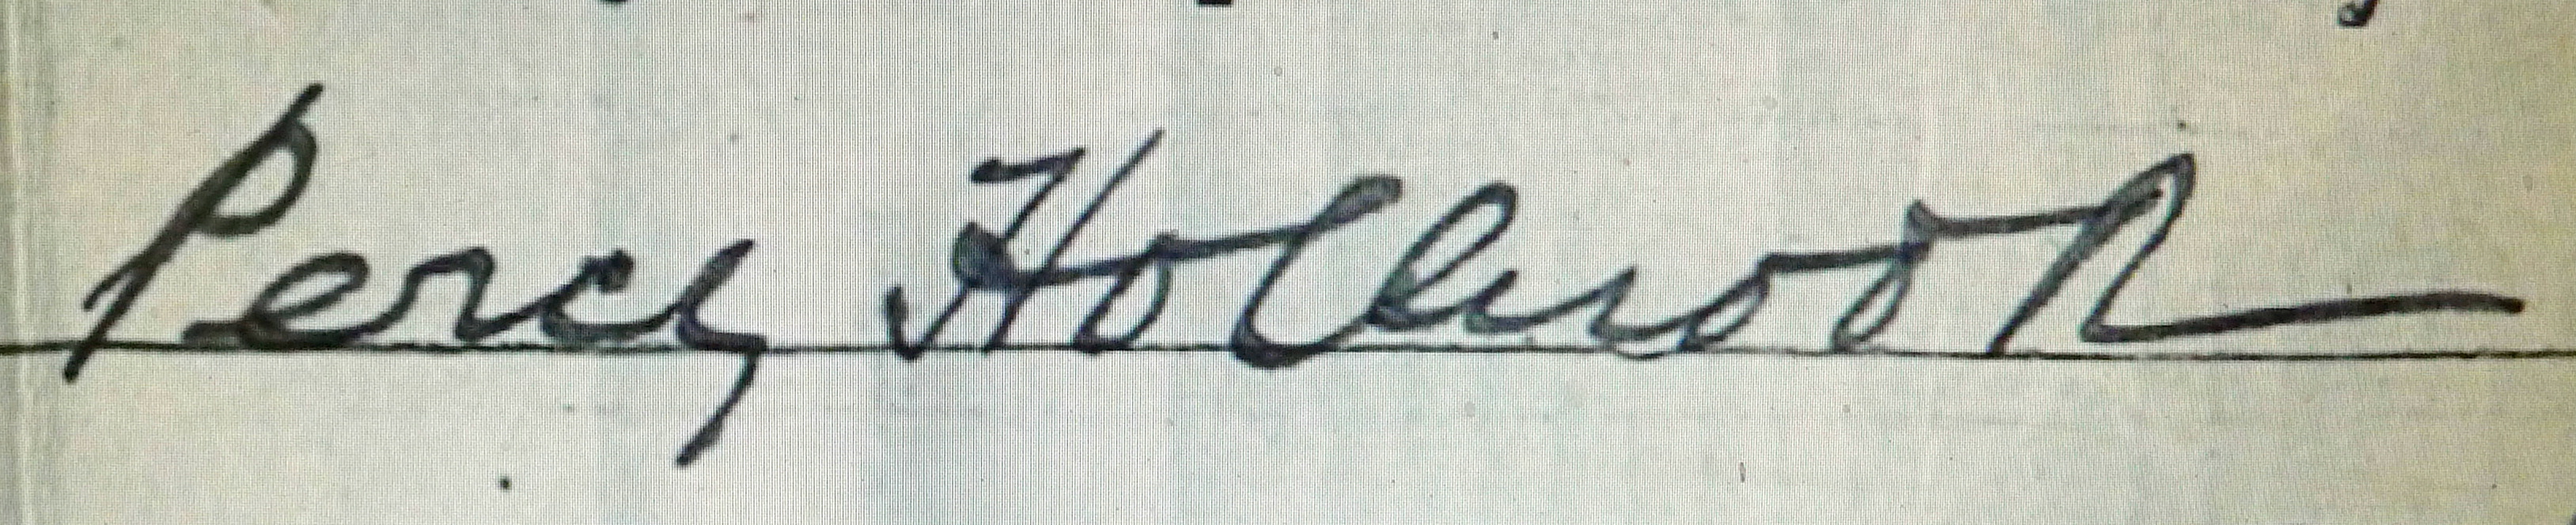
Signature of: percy holbrook